Question: In what way does the history help explain the case?
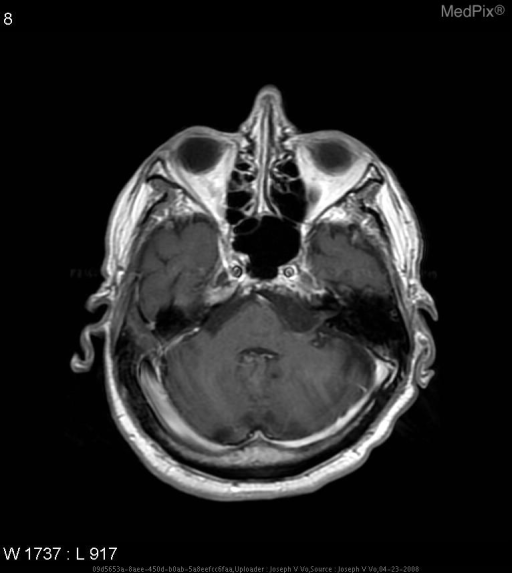
Answer: The patient's history of This 78 year old man came to the hospital for recent seizure like activity.  Past medical history is significant for seizures. is key in understanding the case.